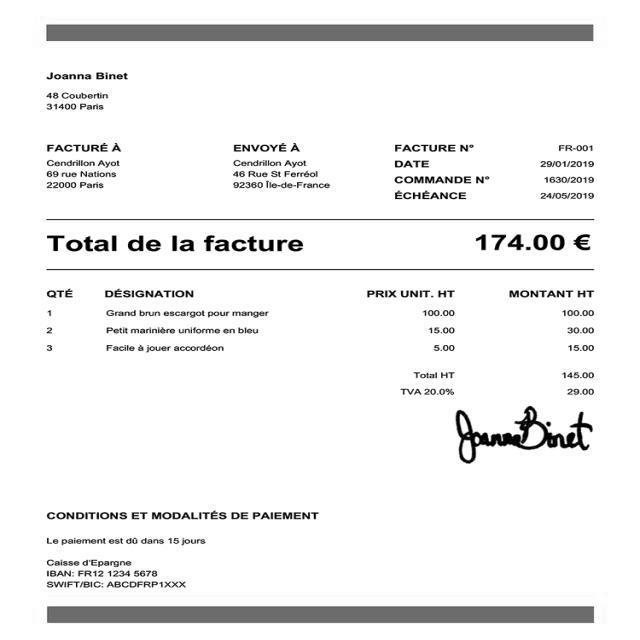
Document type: Invoice